Question: What might the diagnosis be?
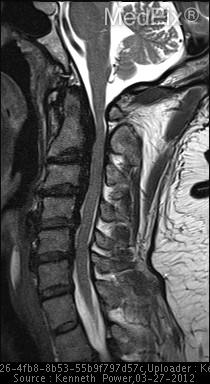
Answer: The possible diagnosis includes None (pathognomonic).